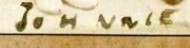
Signature of: prince john of the united kingdom